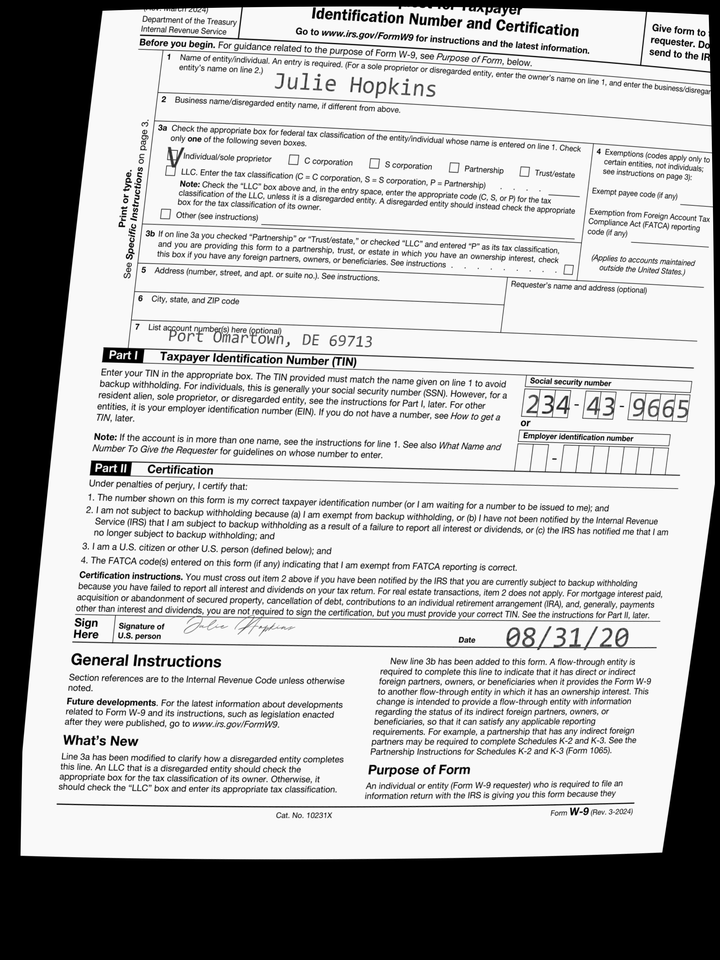
adr2: Port Omartown, DE 69713
cbx: yes
ssn: 234439665
enm: Julie Hopkins
sdt: 08/31/20